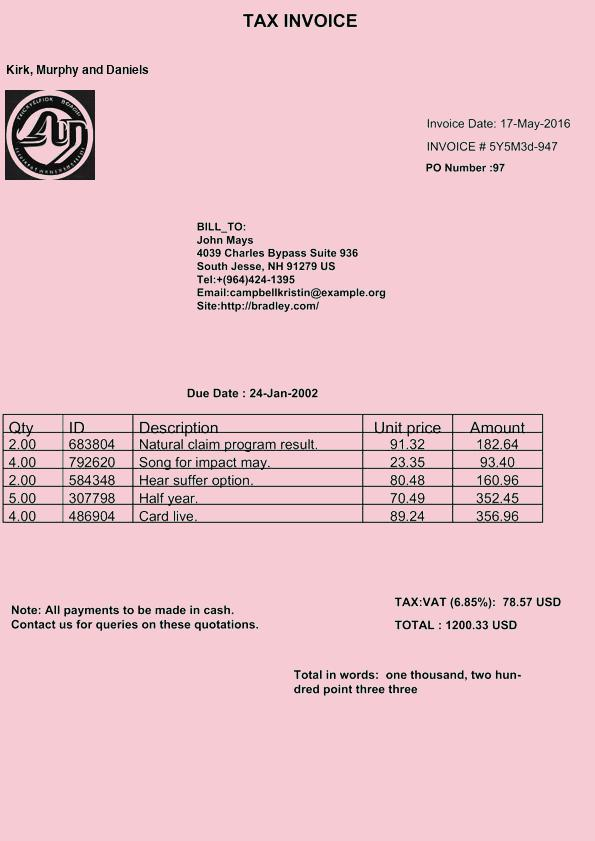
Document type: Invoice